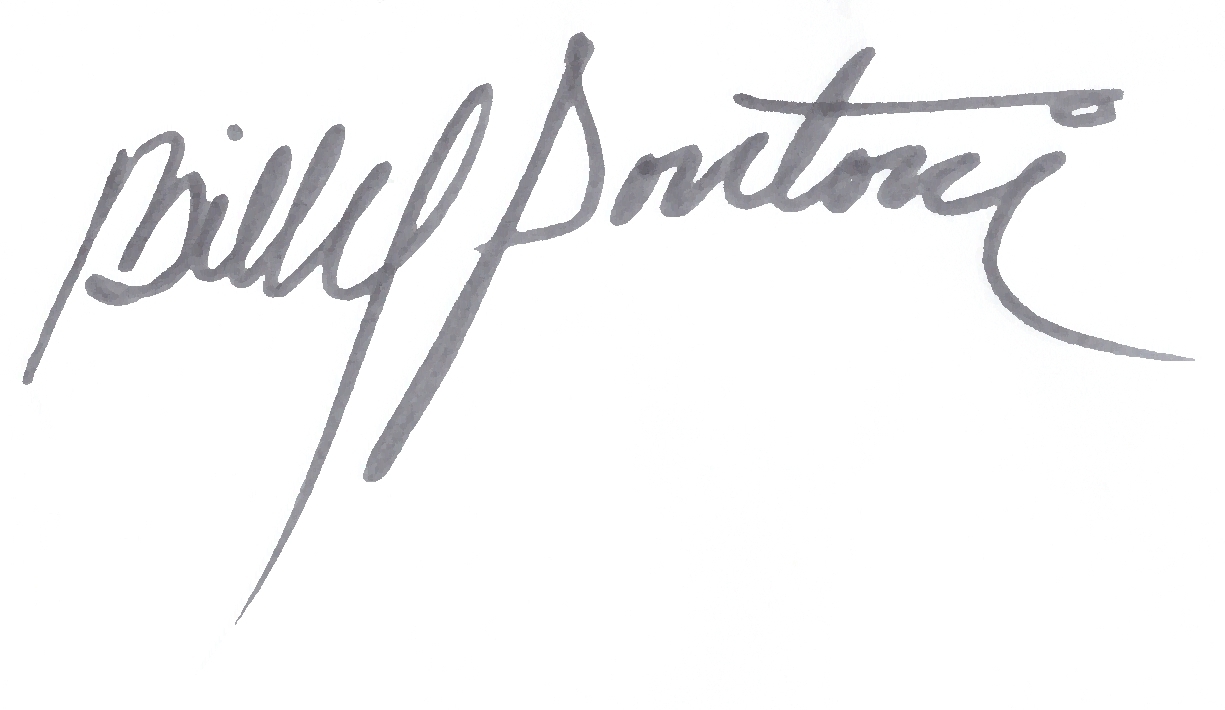
Signature of: billy pontoni